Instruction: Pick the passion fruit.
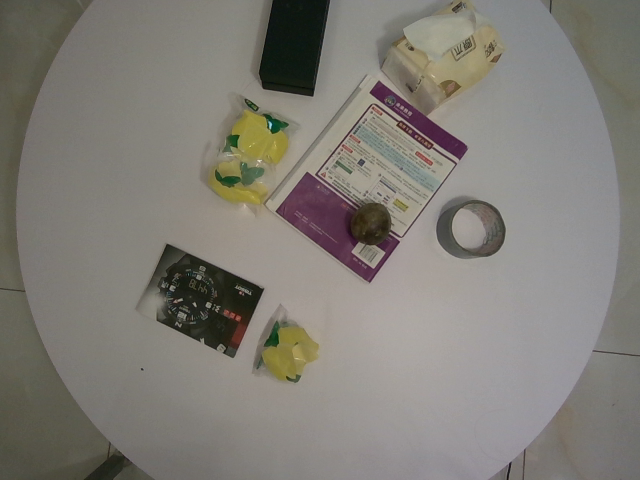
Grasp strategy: vertical